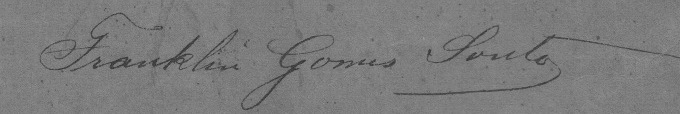
Signature of: franklin gomes souto